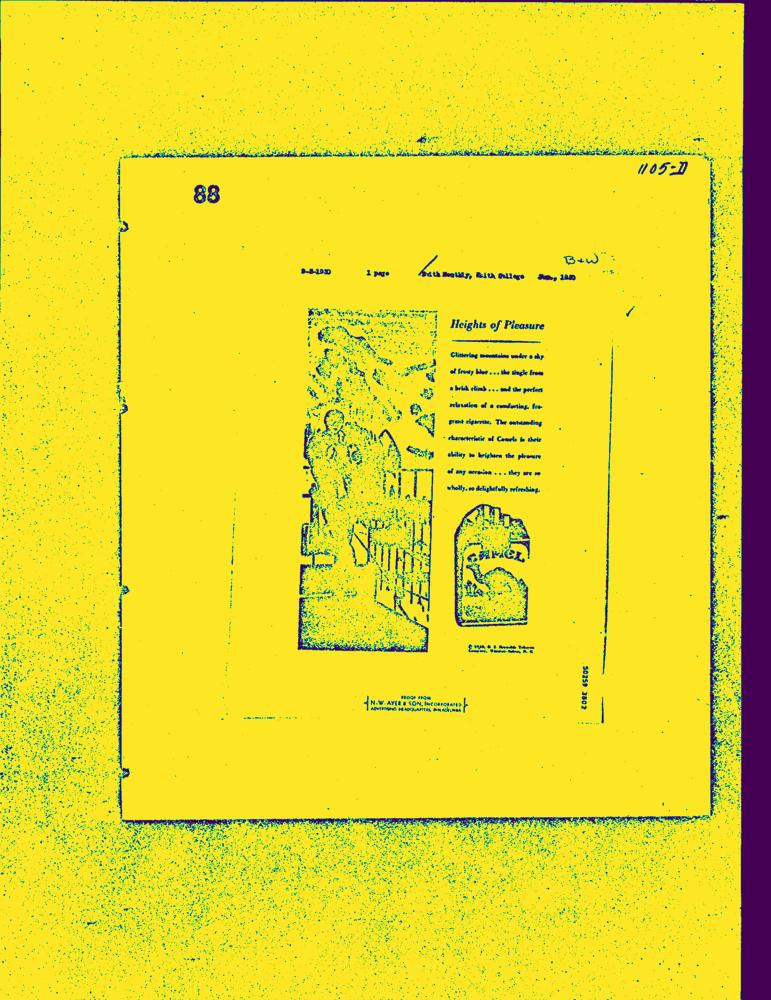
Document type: AD